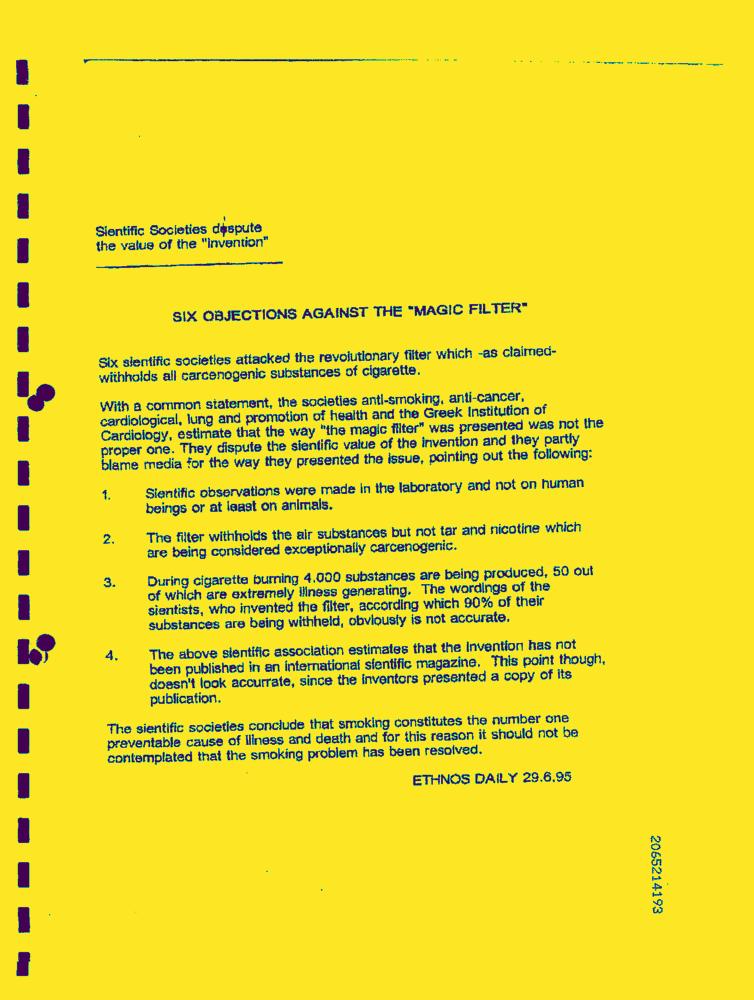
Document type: News-Article